Question: How is the history relevant to the case?
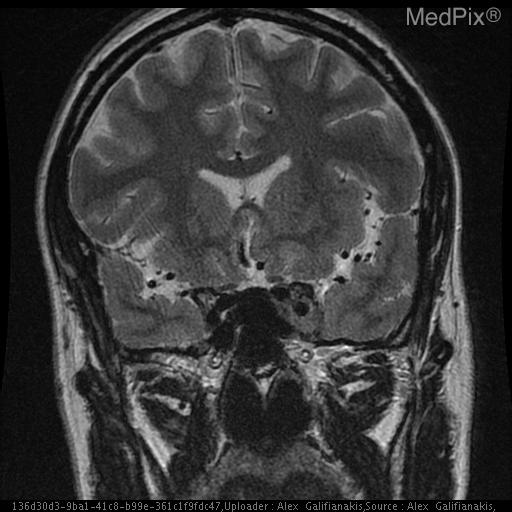
Answer: The patient's history of 42 y.o. woman with elevated prolactin. Please evaluate for evidence of pituitary adenoma is key in understanding the case.